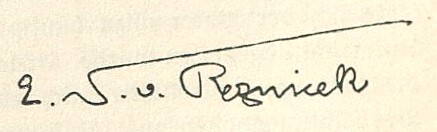
Signature of: emil von reznicek